Question: Which state is mentioned in the document?
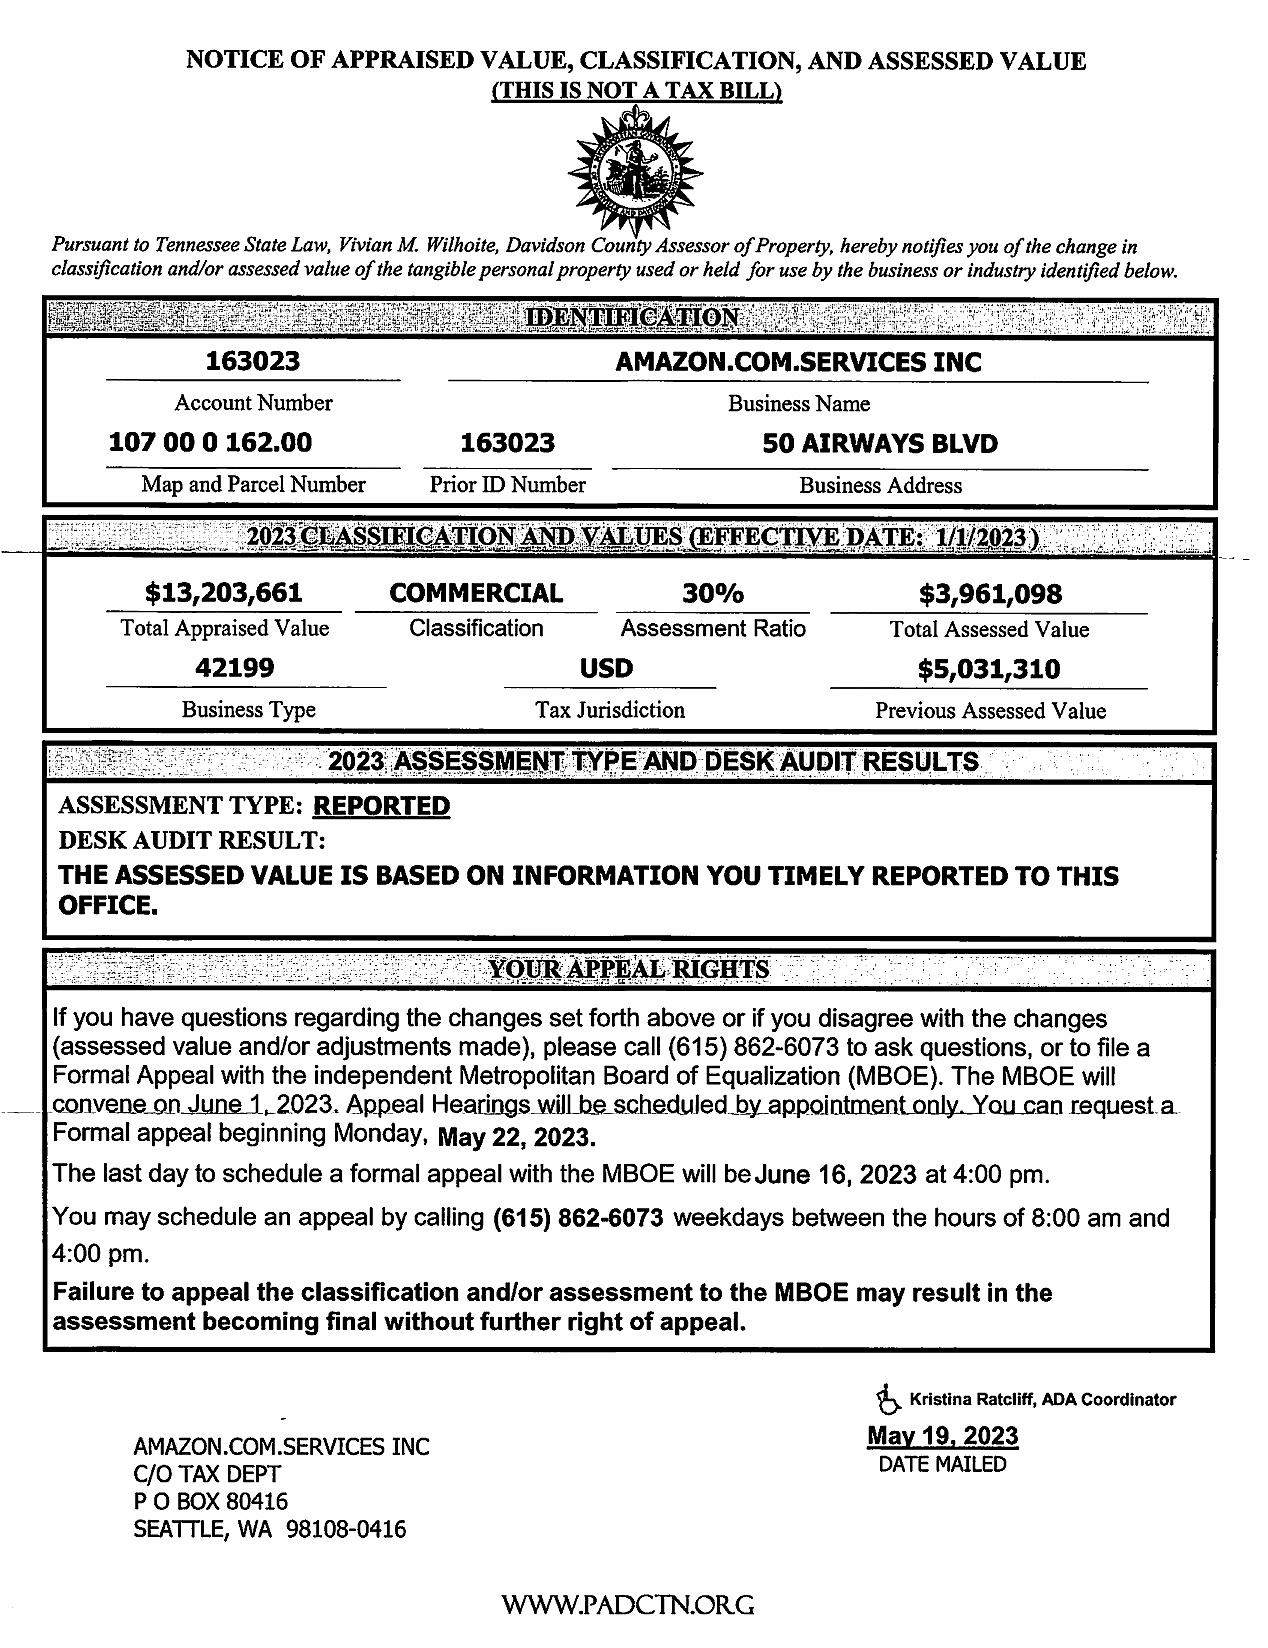
Answer: "Tennessee"